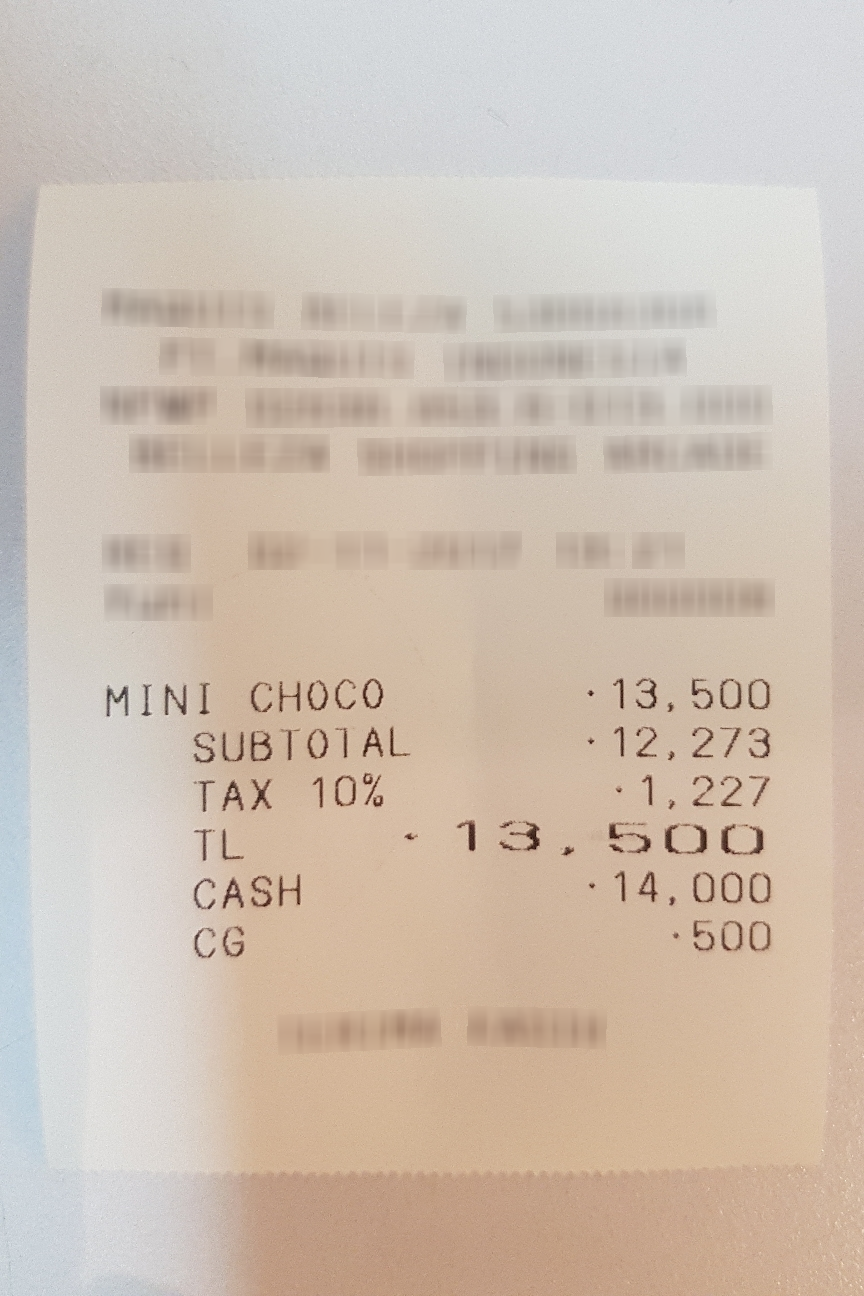
Receipt information:
store_name: MINI CHOCO
subtotal: 12,273
tax: 1,227
total: 13,500
line_items: item_name: MINI CHOCO
item_value: 13,500
item_quantity: 1